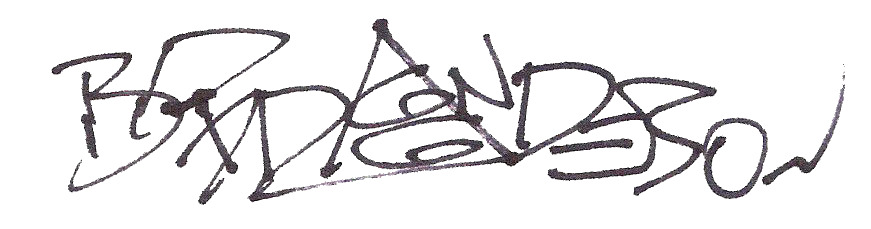
Signature of: brad anderson